Question: What jurisdiction, city, or county is the document associated with?
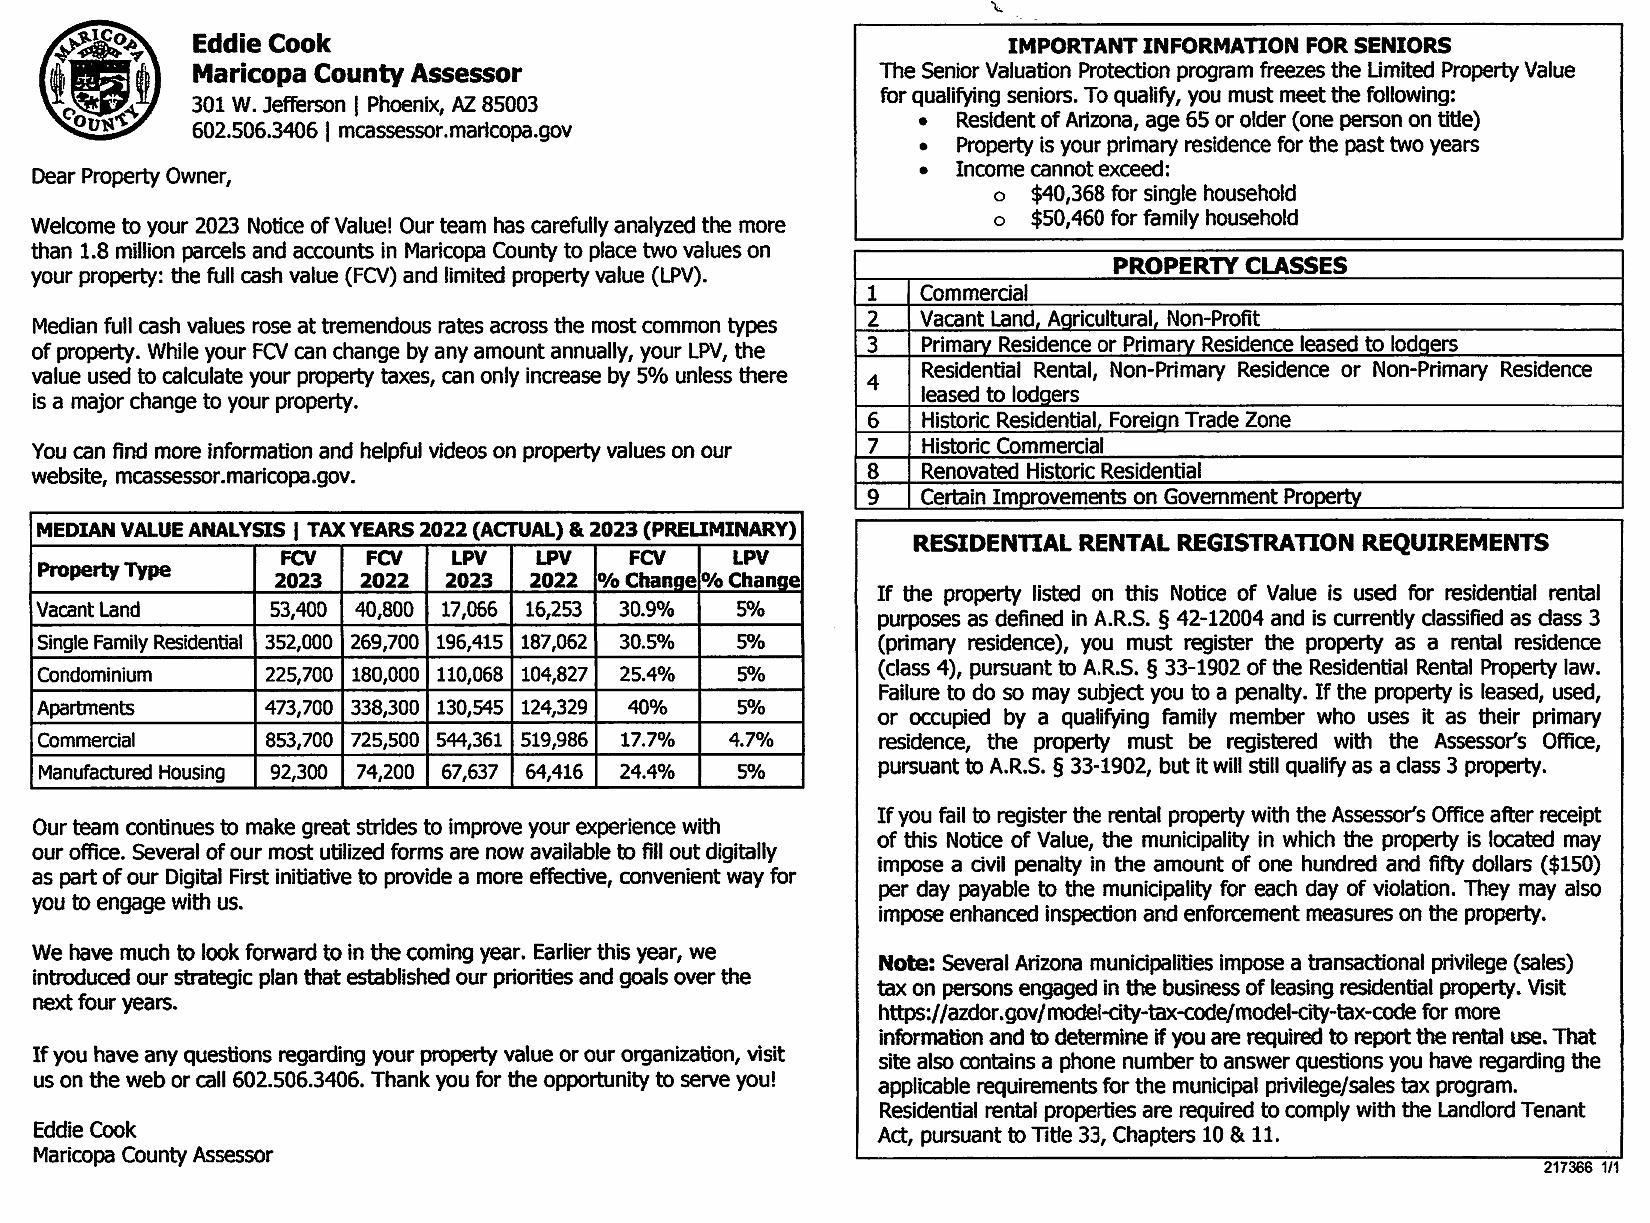
Answer: "Maricopa County"